Question: What are the imaging findings?
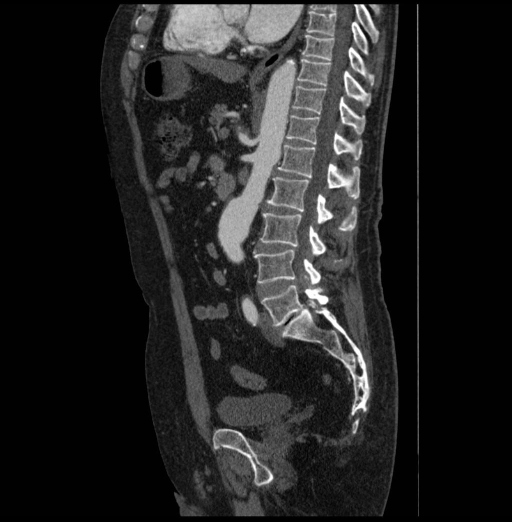
Answer: The imaging shows The axial CT image demonstrates a 2.4-cm fusiform aneurysm of the celiac artery.  The origin of this aneurysm is patent.  Also seen within the celiac aneurysm is an extensive mural thrombosis in the distal half of the aneurysm.  The splenic and
gastroduodenal arteries are patent.

There also is a fusiform infrarenal aortic aneurysm identified measuring 4 cm.  There is also an intimal flap along the abdominal aortic vasculature.  The aorta returns to normal diameter of 2 cm just prior to the bifurcation of the common iliac arteries.

In addition there is also a distal left common iliac artery dilation with a diameter of 1.5 cm. This is a sagittal CT w/ contrast of AAA & Celiac Trunk Aneurysm.